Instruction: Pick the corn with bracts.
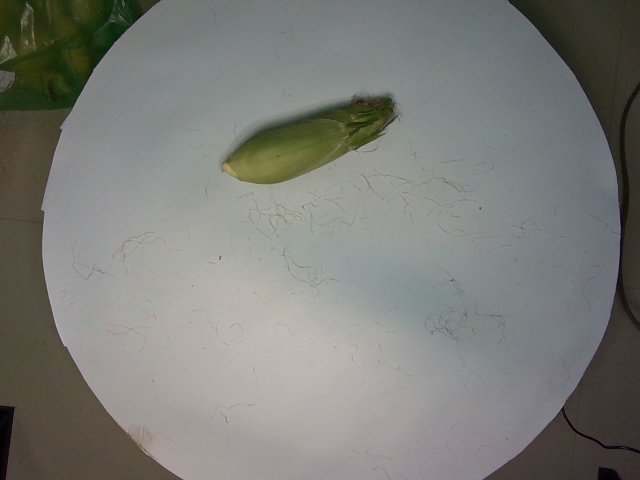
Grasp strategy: vertical